Question: What do the imaging results show?
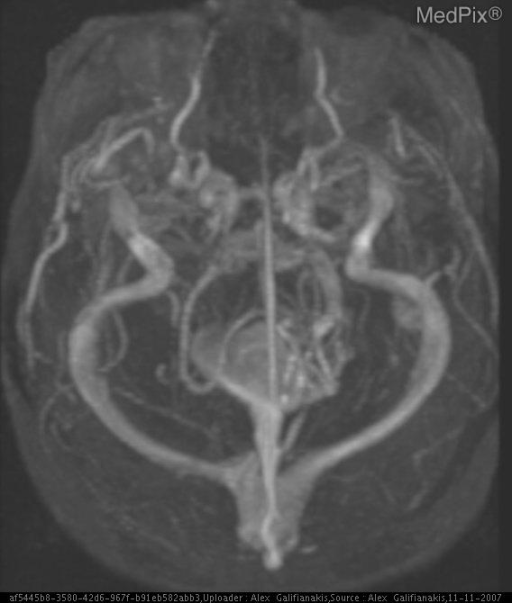
Answer: The imaging shows Chest radiograph demonstrates branching opacity in a bronchovascular distribution in the right middle lobe.
Review of prior imaging demonstrates presence of a Vein of Galen Malformation (VOM) with recent embolization treatment with Onyx. Multiple serpentine flow voids seen on MRI. Angiogram confirms shunting from multiple feeders into a dilated Vein of Galen, draining into an enlarged straight sinus. Venous anatomy further defined on MR Venography.